Question: What type of tax is indicated in the document, personal property or real estate?
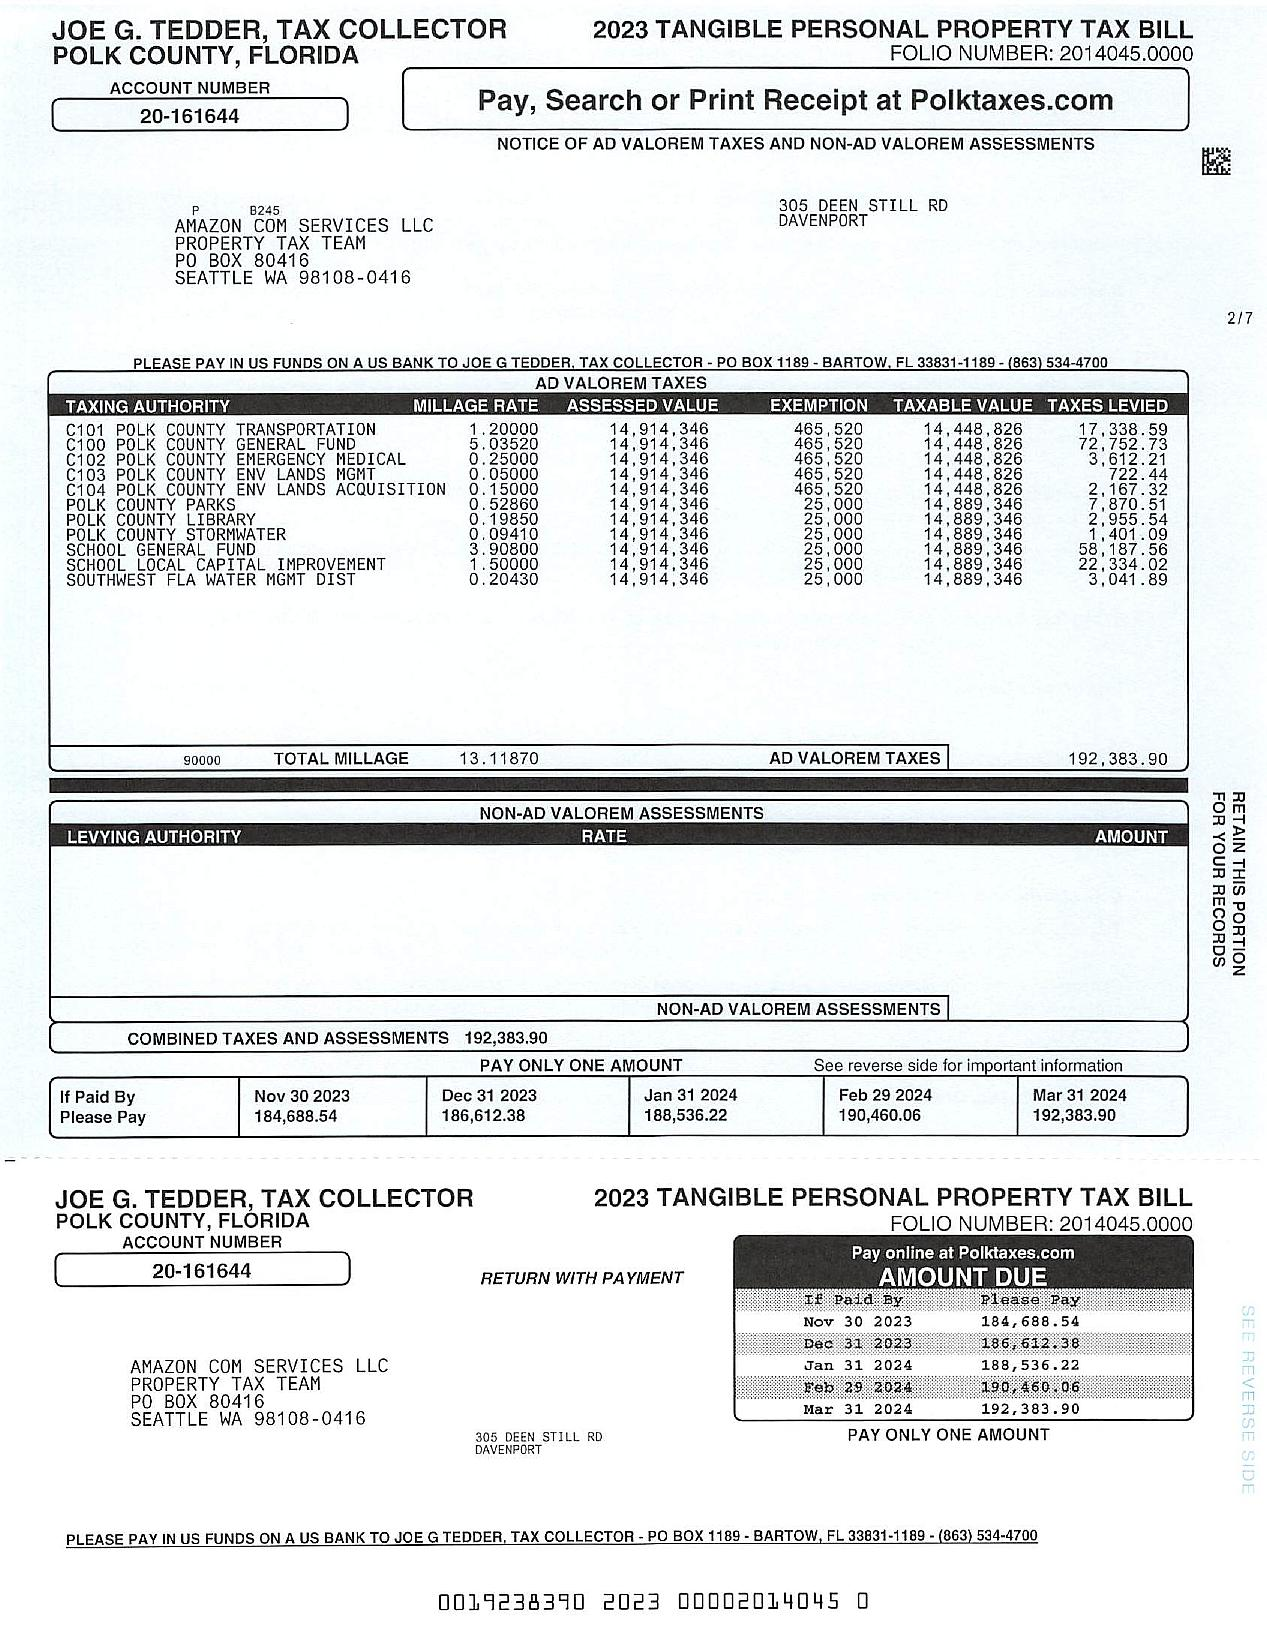
Answer: "Tangible Personal Property Tax"